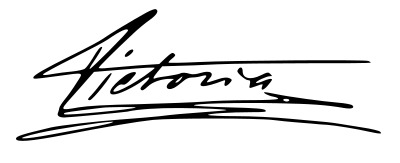
Signature of: victoria of baden